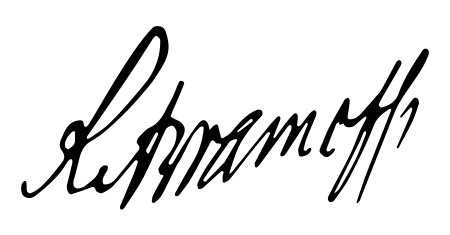
Signature of: roman avramov